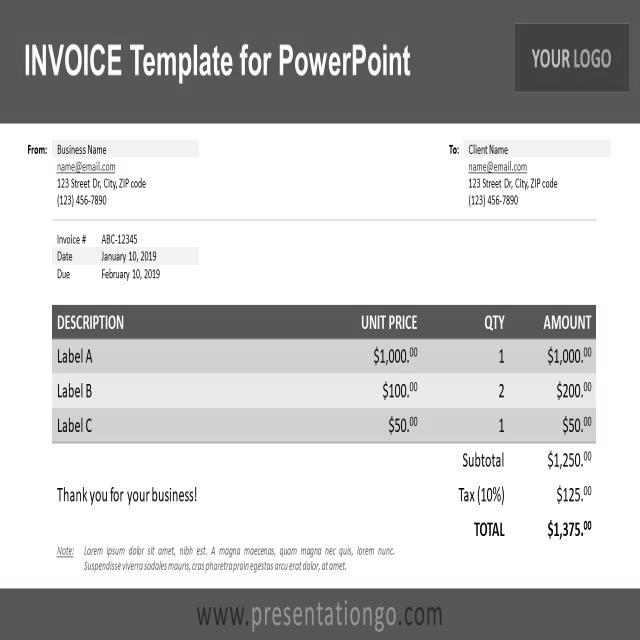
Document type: Invoice